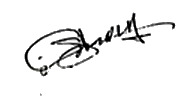
Signature of: cevdet sunay